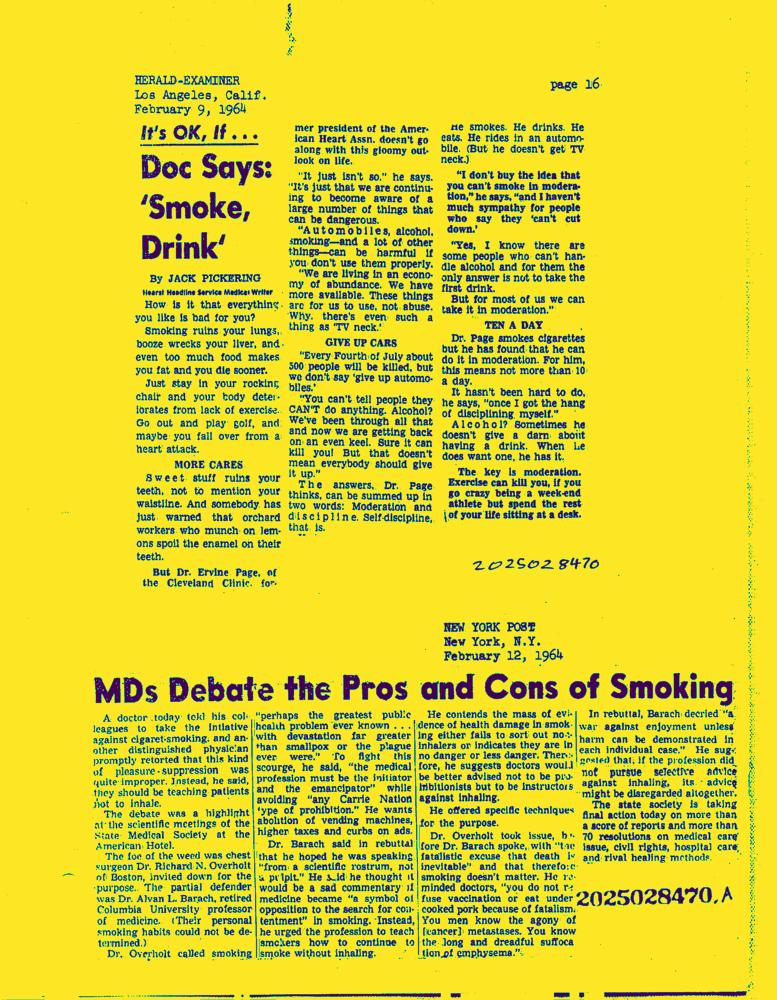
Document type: News-Article